Please extract the written amount, numerical amount, recipient's name, date on the cheque, and the bank's name from the image.
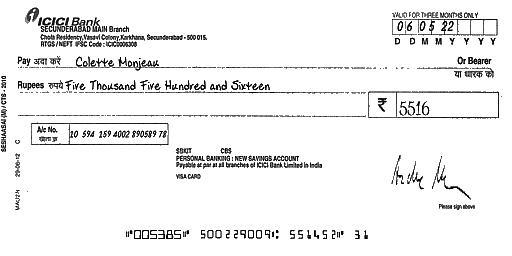
amt_in_words: Five Thousand Five Hundred and Sixteen
amt_in_figures: 5516
payee_name: Colette Monjeau
bank_name: ICICI Bank
cheque_date: 06/05/22